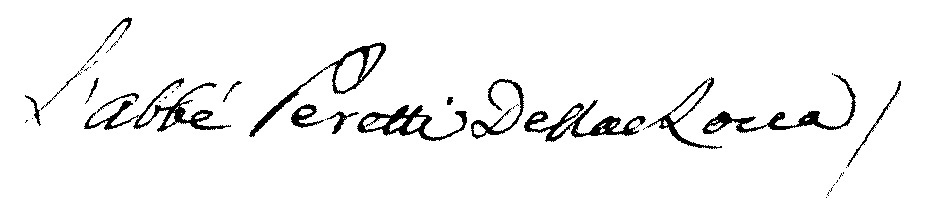
Signature of: charles antoine de peretti della rocca